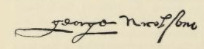
Signature of: george nicholson